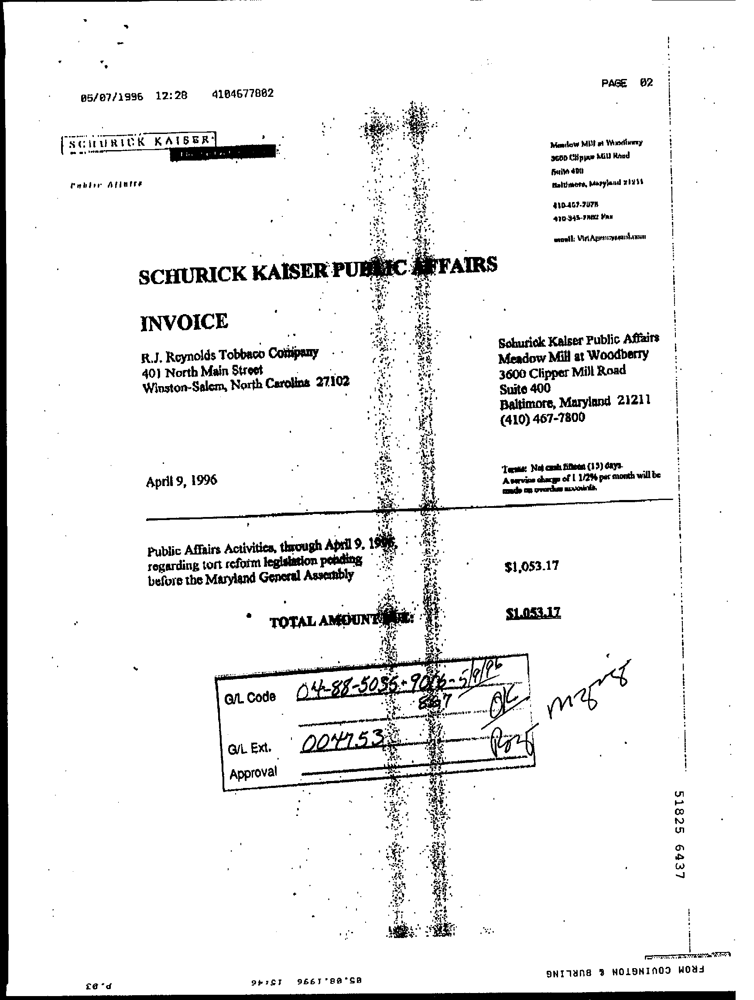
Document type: Invoice